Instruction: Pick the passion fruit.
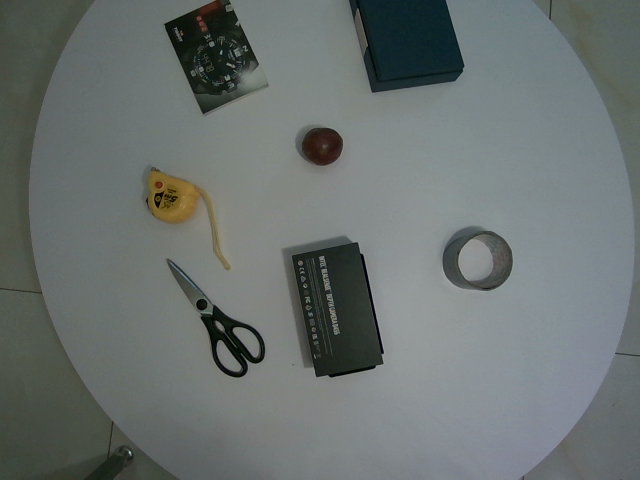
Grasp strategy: vertical